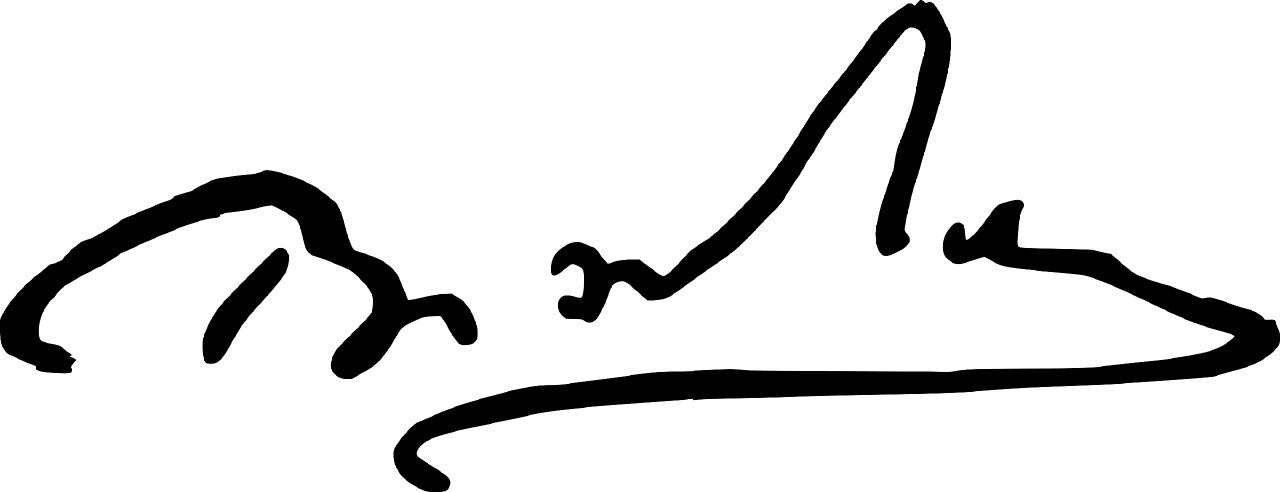
Signature of: fatiha bisker